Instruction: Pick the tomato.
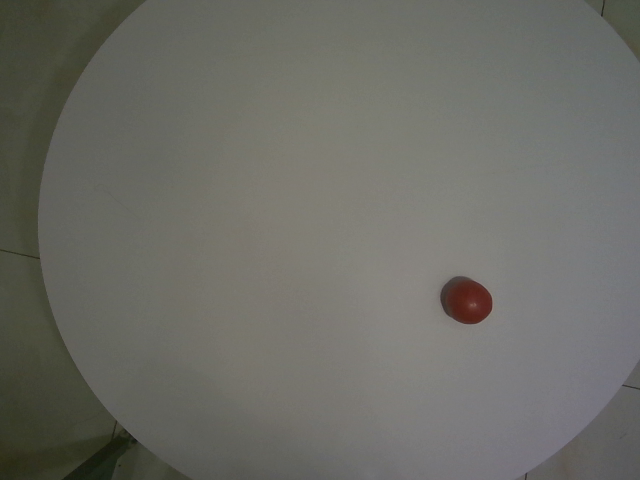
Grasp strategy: vertical